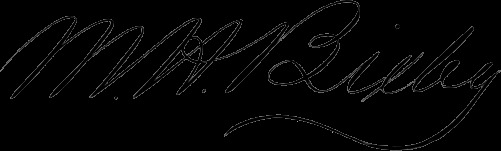
Signature of: moses bixby